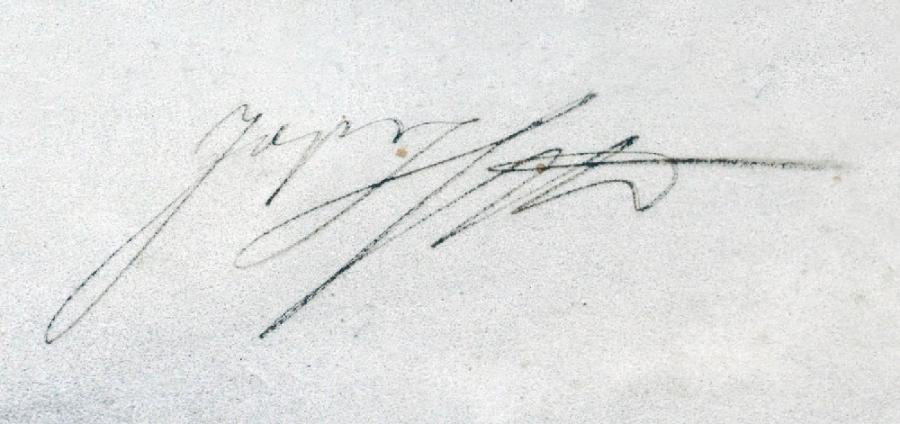
Signature of: joseph ii holy roman emperor